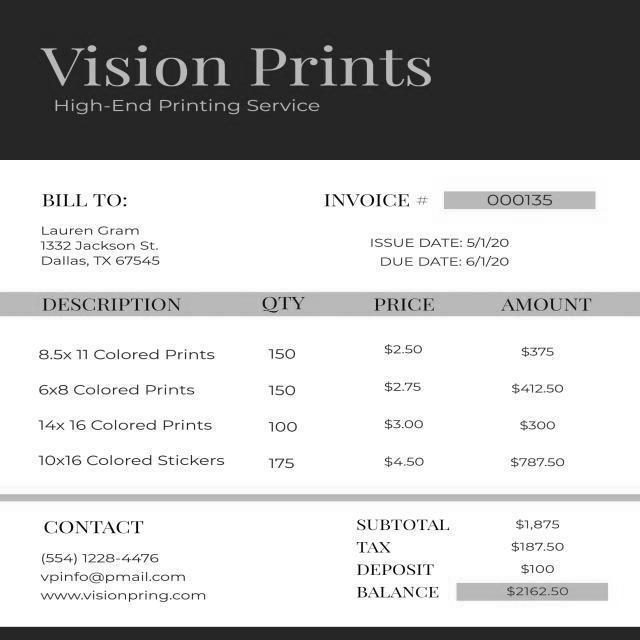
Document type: Invoice